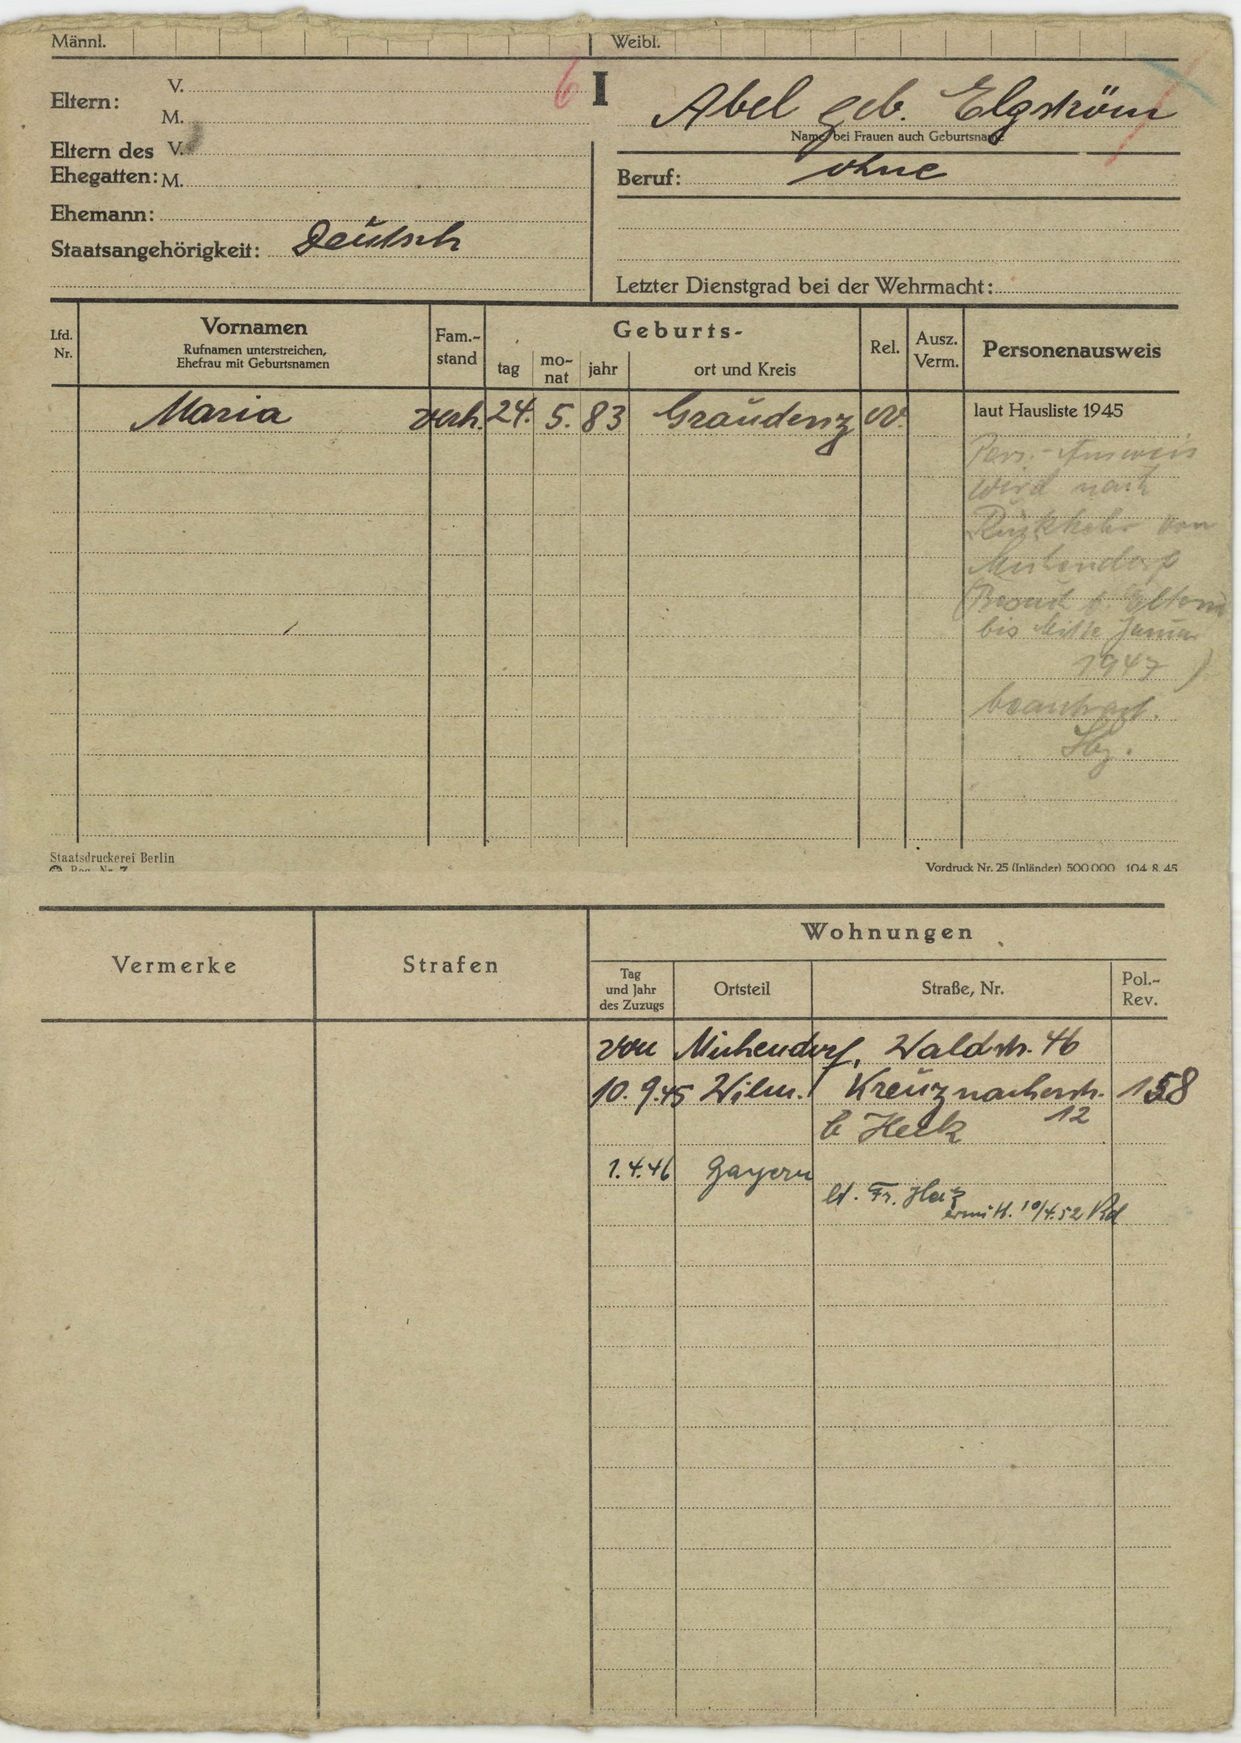
Abel geb. Elgström